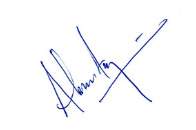
Signature of: ahmed easa